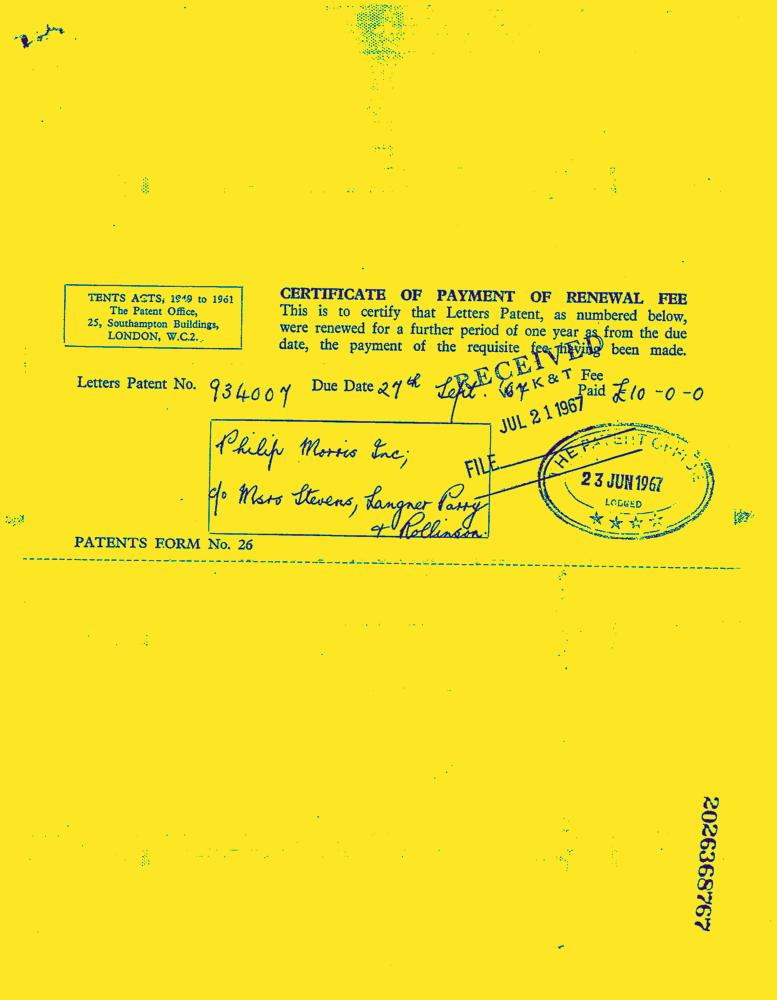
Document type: Invoice-Doc